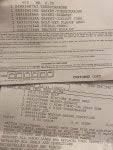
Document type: Invoice